Question: Talk about the condition:
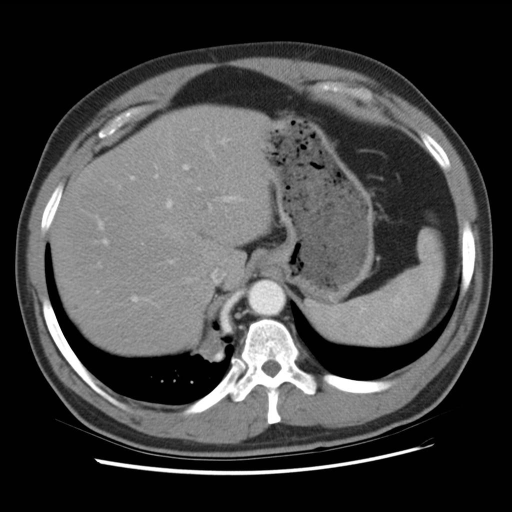
Answer: The disease is discussed as: Pulmonary sequestrations are masses of pulmonary parenchyma which do not communicate with the central airways through a normal bronchial connection, if at all.  In addition, their blood supply is from the systemic circulation.  Demonstrating the feeding systemic arterial vessels is the key point in differentiating sequestrations from bronchogenic cysts, lobar atelectasis or other abnormalities.

Extralobar sequestrations are congenital in origin and contain their own pleural covering.  Most (over 90%) are left-sided and associated congenital anomalies, such as congenital diaphragmatic hernias and congenital heart disease, are frequent.  The venous return is through the systemic circulation.  These may not only be seen adjacent to the mediastinum, but also in the mediastinum, pericardium, diaphragm, and retroperitoneum.  Rarely is a connection with the bronchial tree present and rarely are they symptomatic.  A majority of these are noticed incidentally.

Intralobar sequestrations are located within the lung and have no separate pleural coverings.  Although their arterial supply is systemic, their venous return is through pulmonary veins.  Compared to the extralobar form, intralobar sequestrations are likely acquired lesions, possibly due to chronic bronchial obstruction or postobstructive pneumonia.  Connection to the bronchial tree may be present.  This variety may produce symptoms as a result of infections.